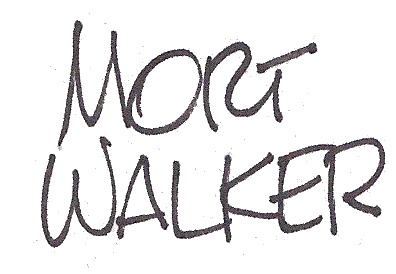
Signature of: mort walker